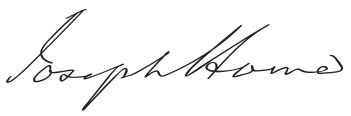
Signature of: joseph howe